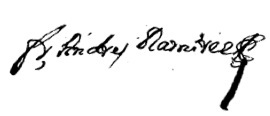
Signature of: fray andrés ramírez